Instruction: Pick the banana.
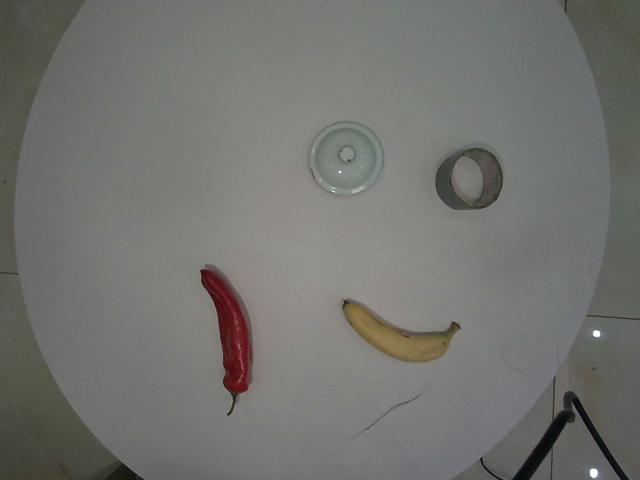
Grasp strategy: vertical